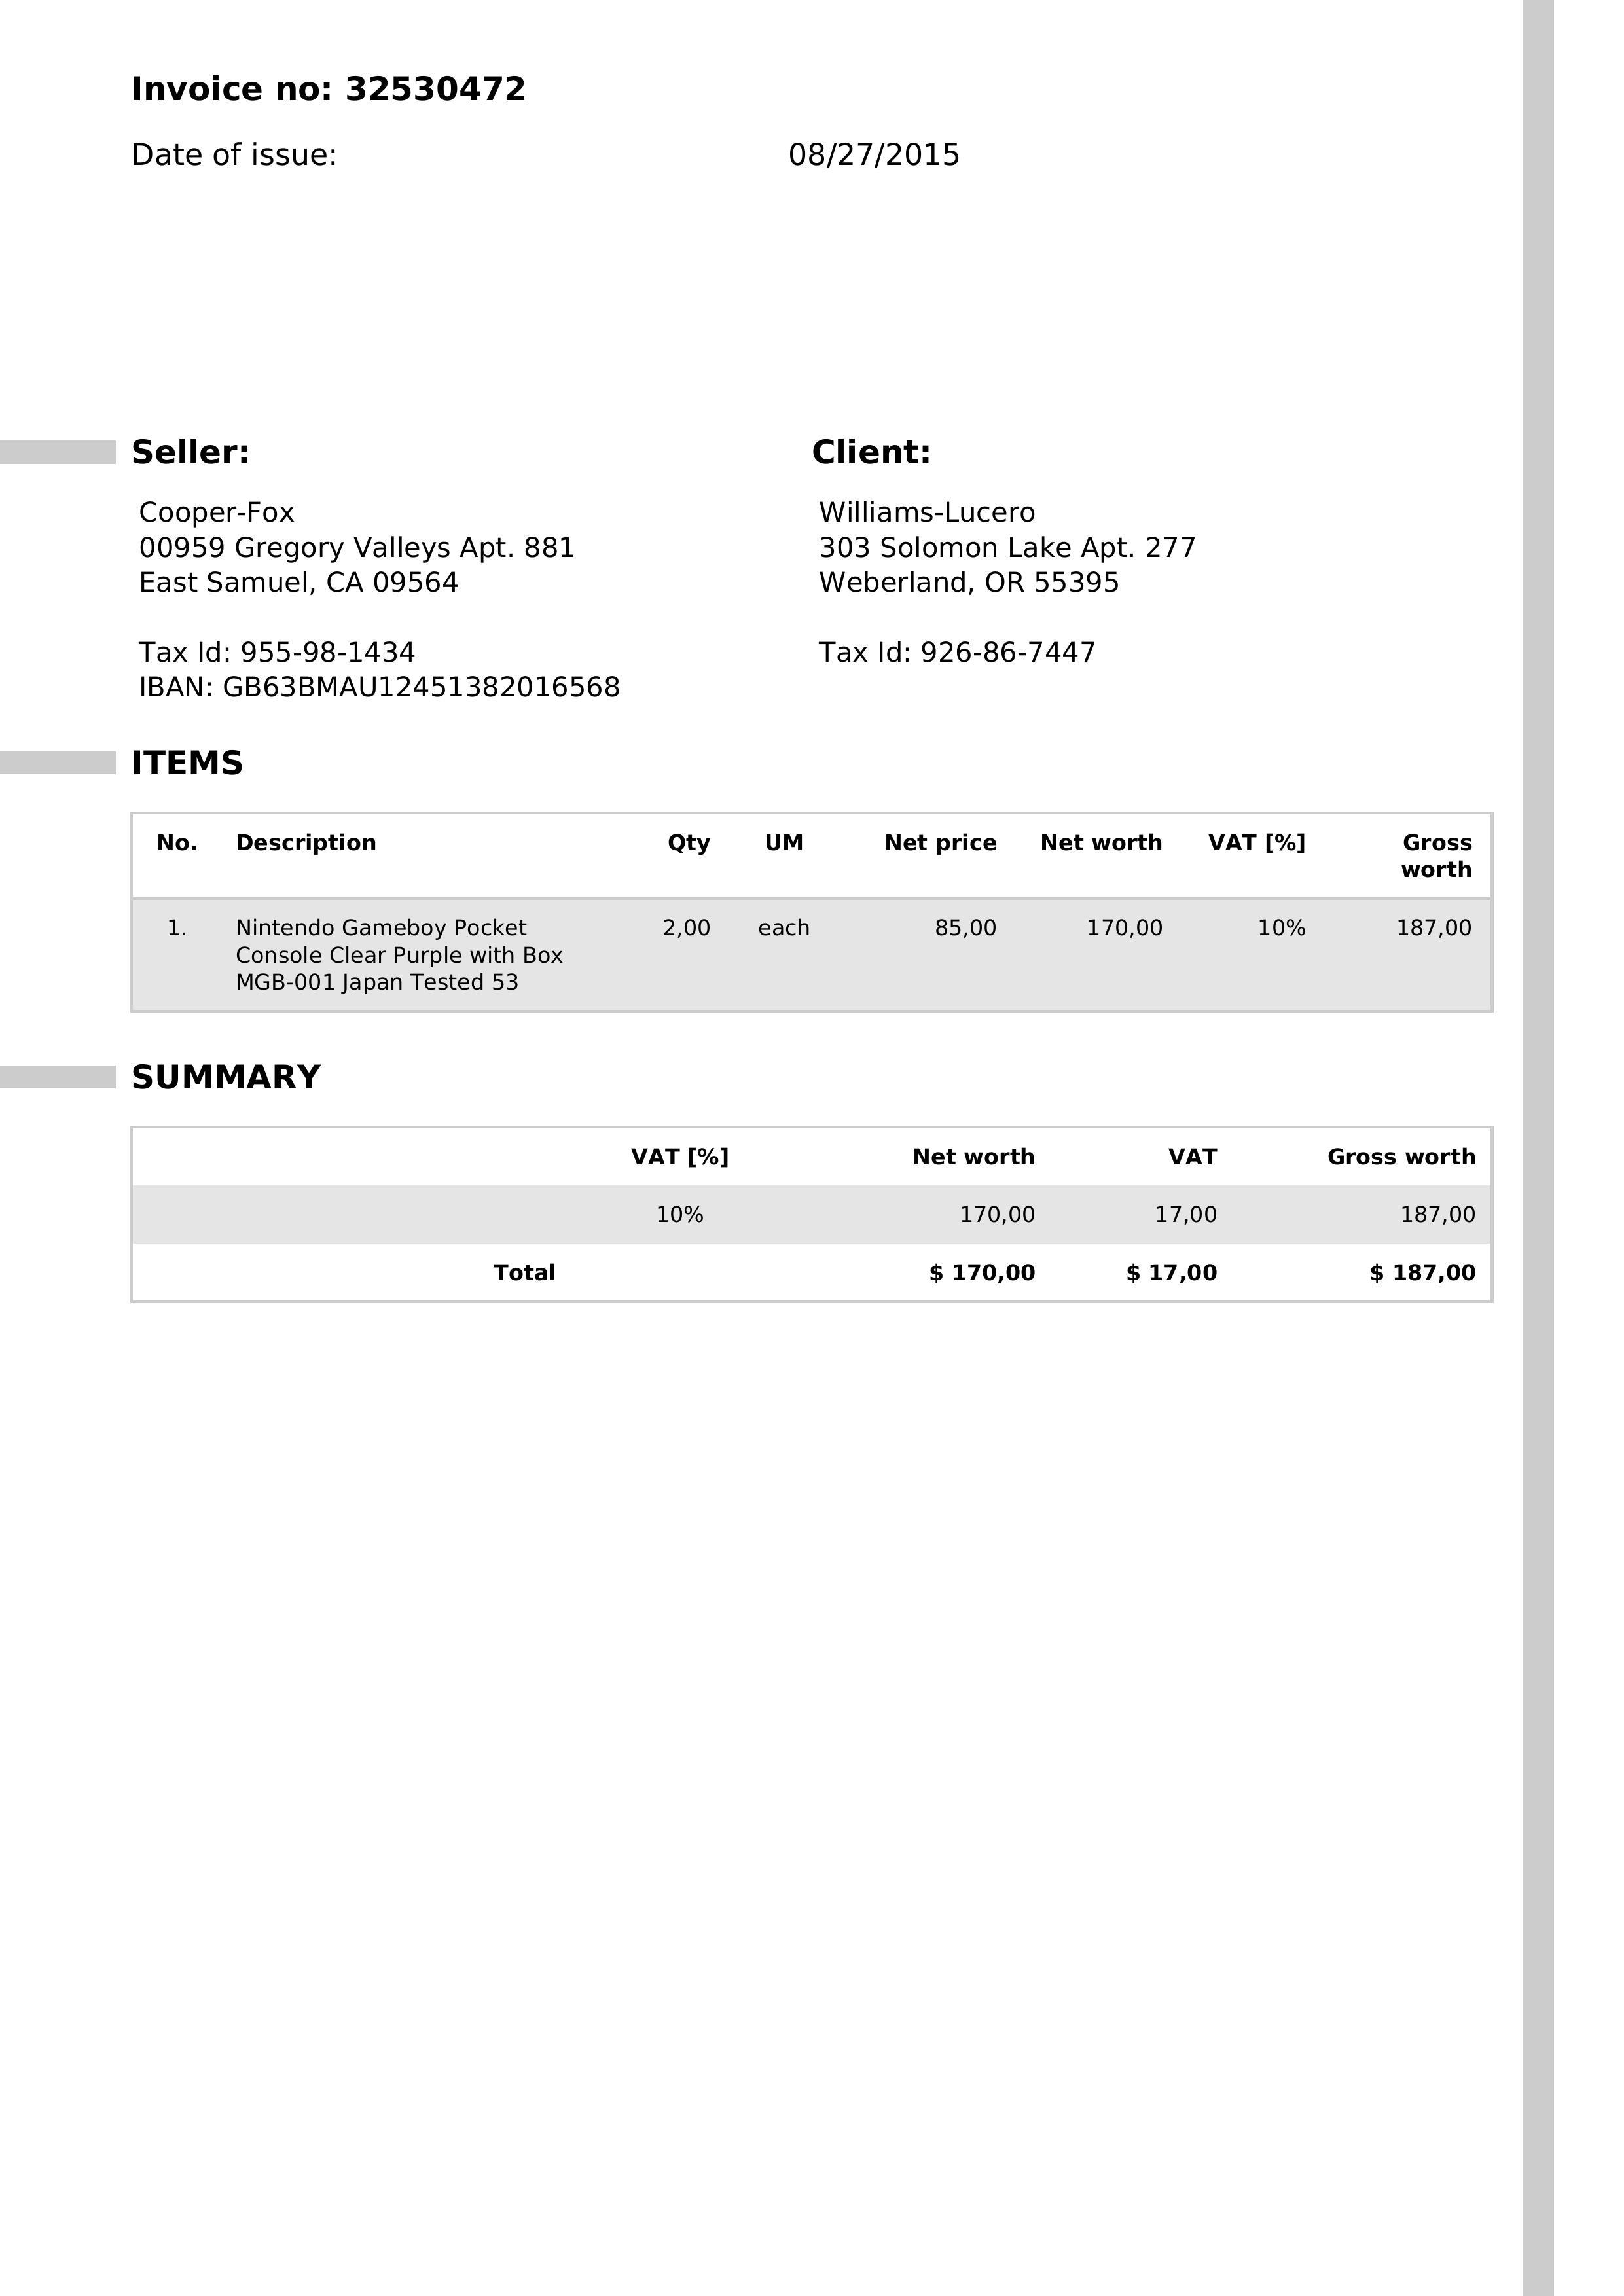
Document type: Invoice